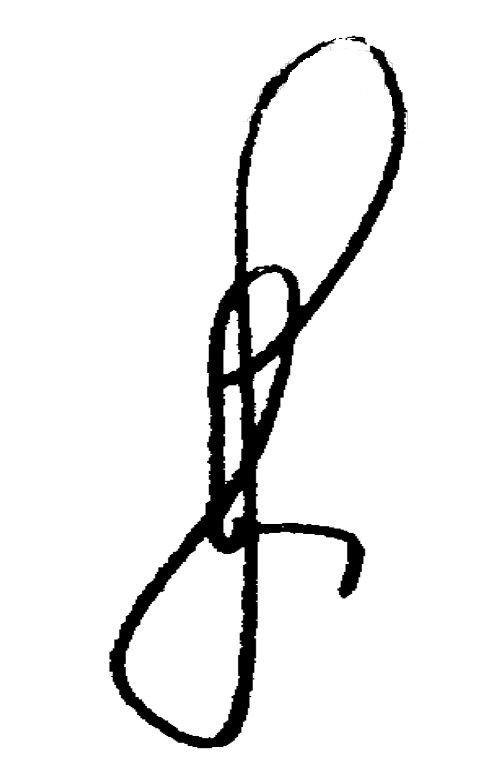
Signature of: jean escande